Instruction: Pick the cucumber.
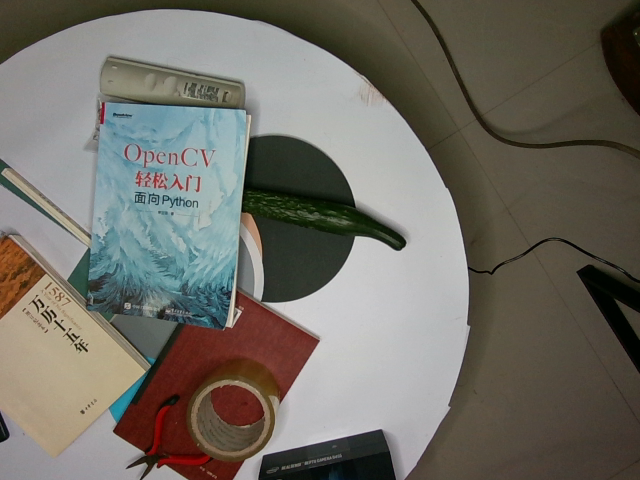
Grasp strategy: vertical